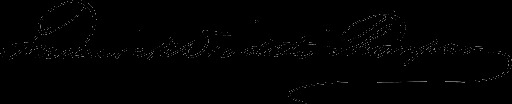
Signature of: frederick diodati thompson